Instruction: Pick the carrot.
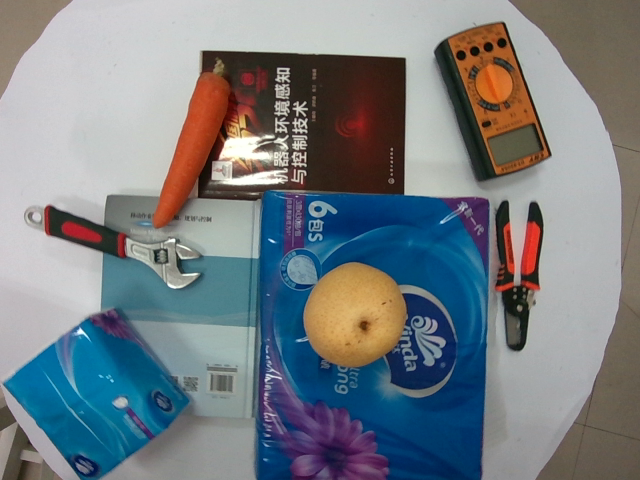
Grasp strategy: vertical